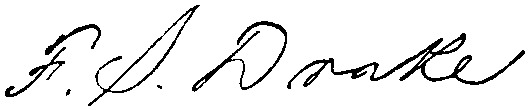
Signature of: francis samuel drake